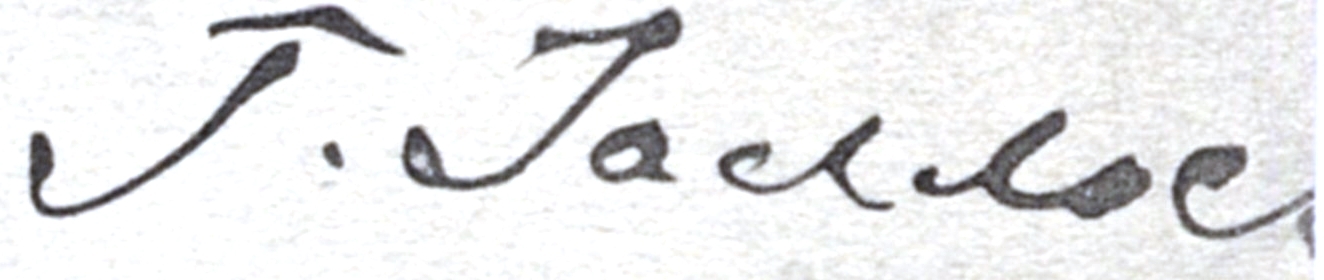
Signature of: grigory iollos